Question: How is the history relevant to the case?
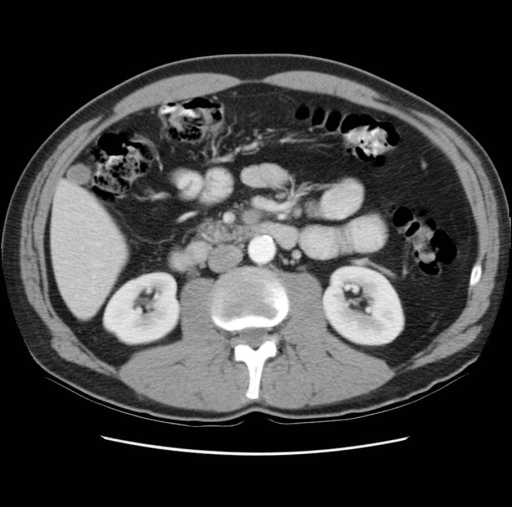
Answer: The patient's history of 47 year old, with 12 day hx of steadily worsening, crampy abdominal pain.  Pt reported experiencing sudden onset of pain on the morning of 01 Jan and worsening over the course of day.  Pt presented to local ED and underwent CT and US (both negative), was diagnosed with viral vs bacterial gastroenteritits, and released.  Pt and family returned to his geographical home, however the pain did not subside, and pt presented to the local hospital 2 days later (9 days prior to current presentation).  Pt was seen in the family health clinic and was referred to GI for workup and treatment for gastric ulcer.  He was started on prevacid and zantac, and sent home.  H pylori test at that time was negative.  The pain did not improve over the course of the next several days, and steadily worsened.  He stated that eating made it worse, and that curling into a fetal position helped.  On the morning of 13 Jan he presented to the ED again, stating that the pain peaked the night before, and the pain is as low as it has been in days.  Negative nausea or vomiting.  + fever and chills on initial presentation 01Jan, however currently afebrile. is key in understanding the case.